Question: What is the mailing or notice date provided in the document?
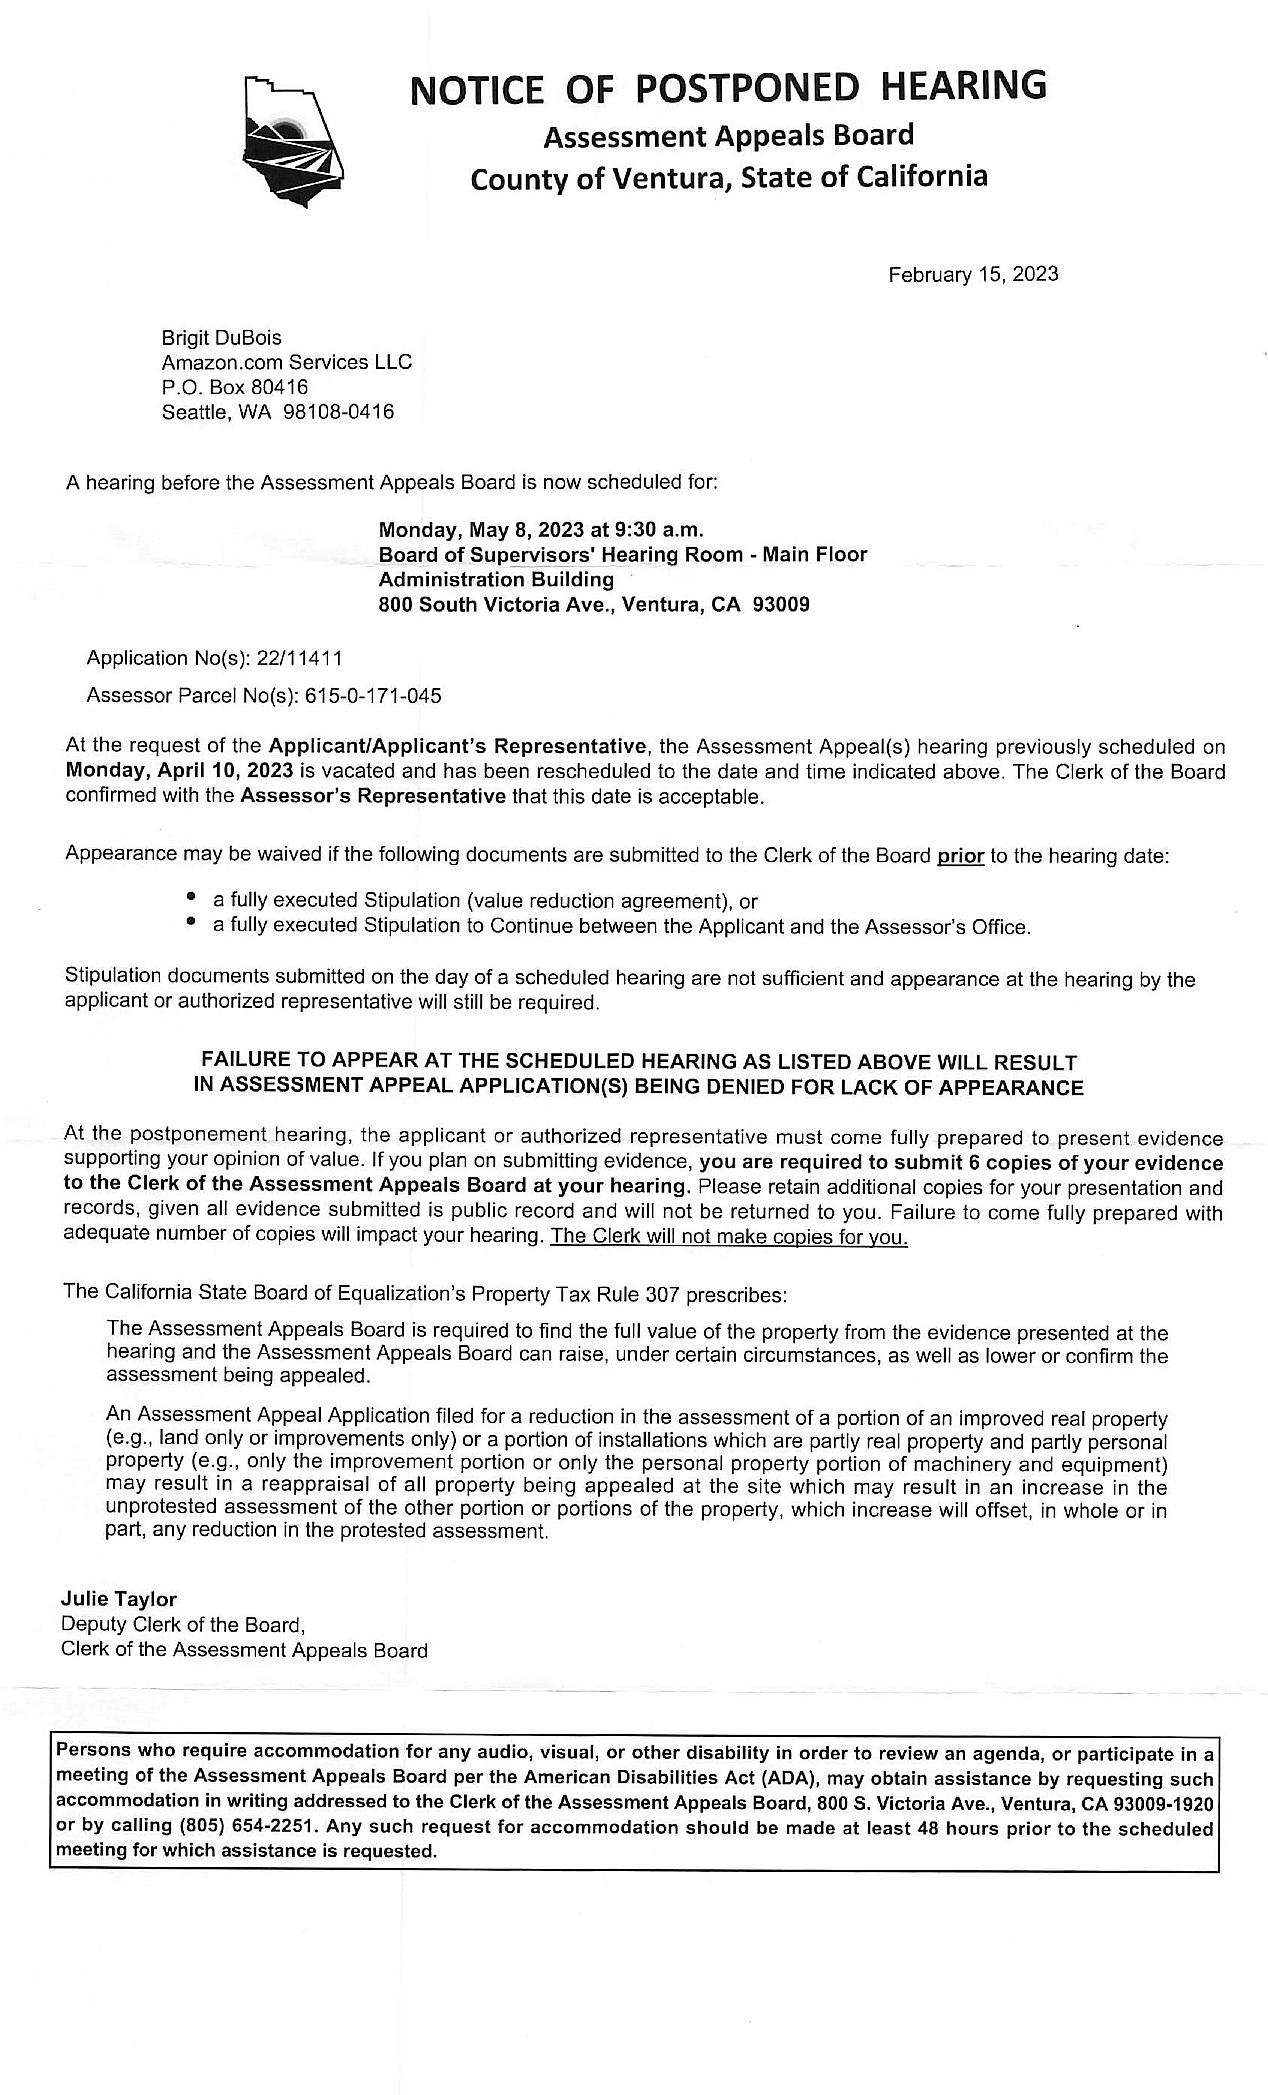
Answer: "15-Feb-23"